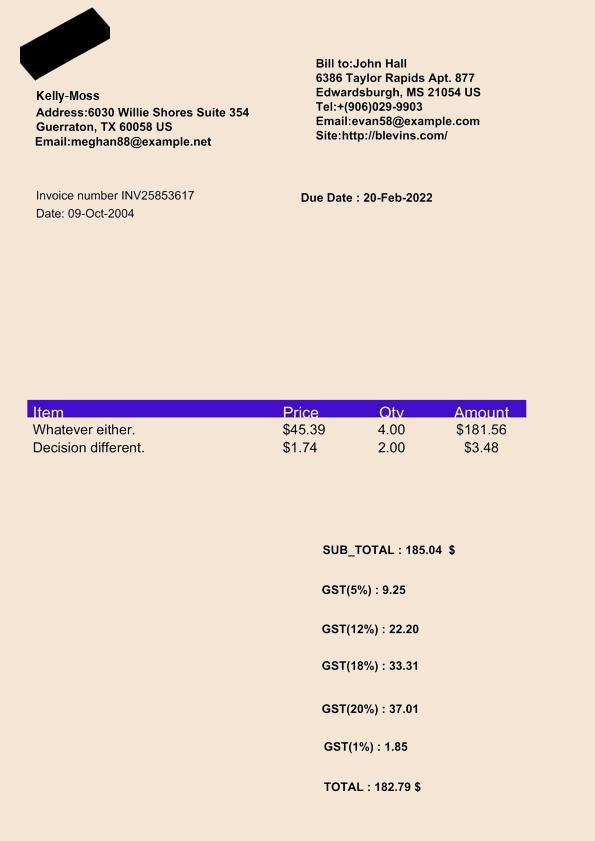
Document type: Invoice